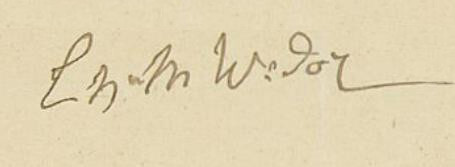
Signature of: charles marie widor